Question: What is the property identification or parcel number listed?
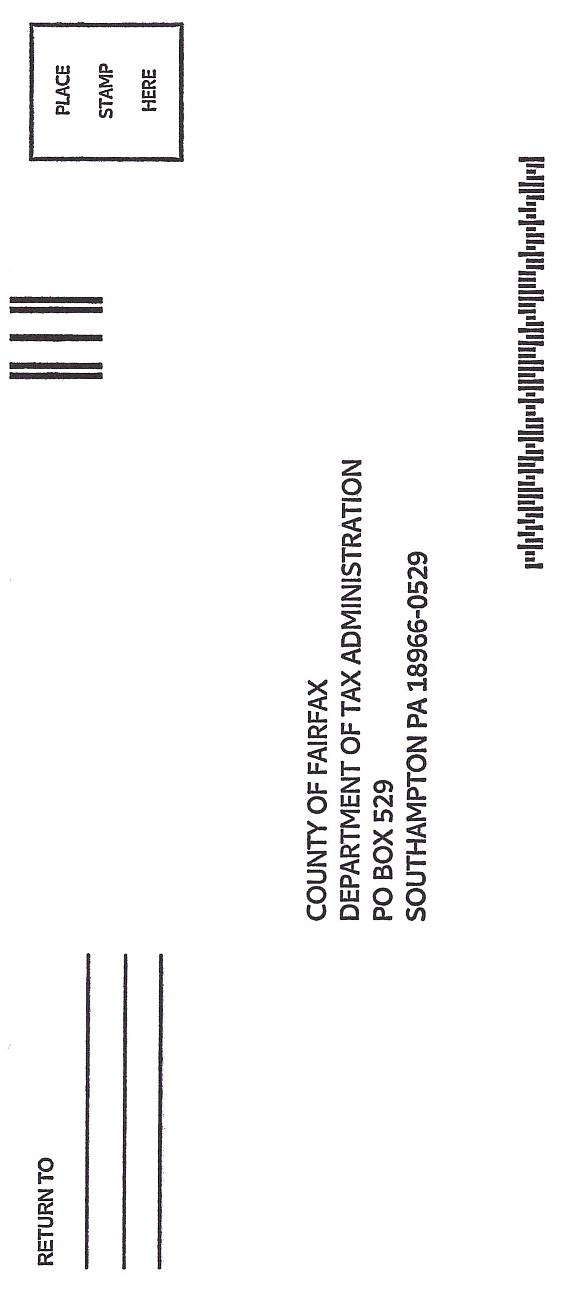
Answer: "BOX 29"